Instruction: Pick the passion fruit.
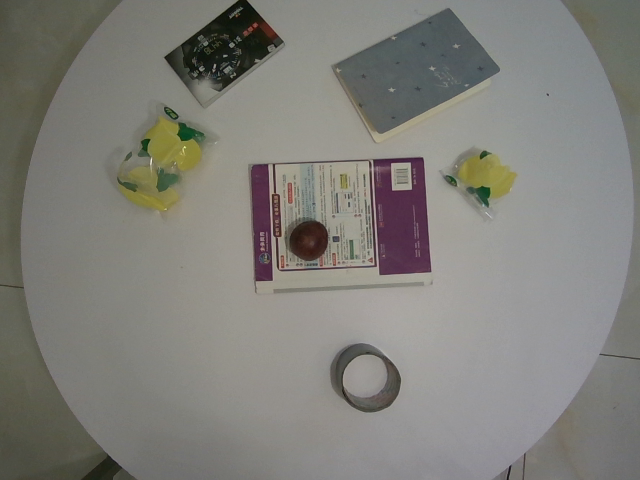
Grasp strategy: vertical